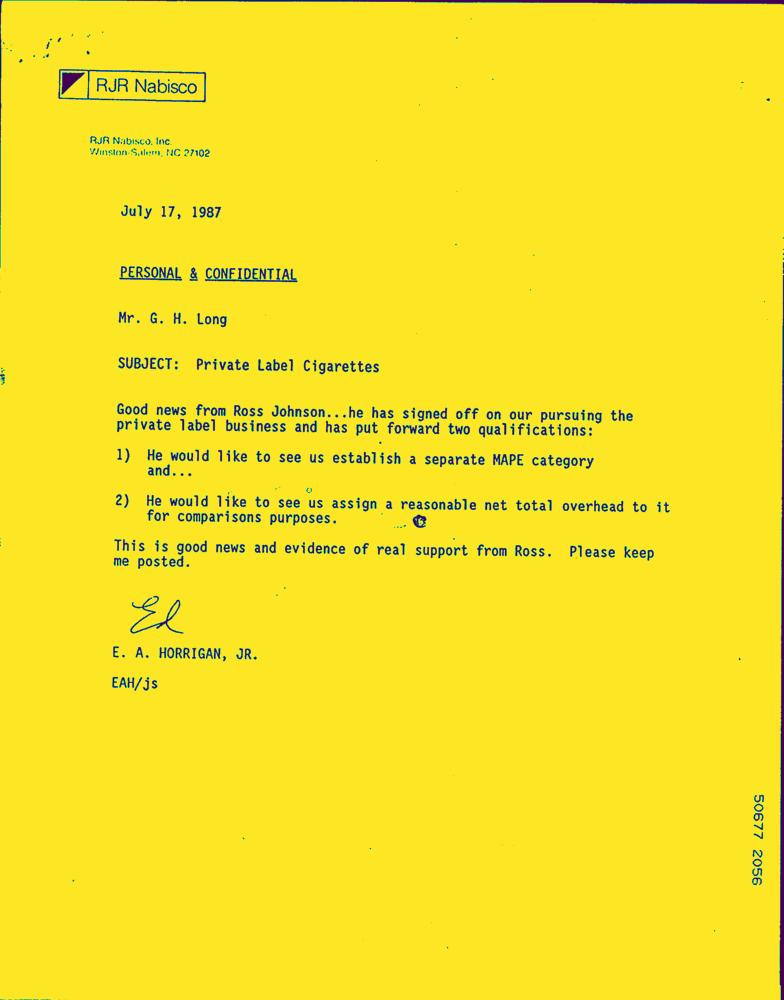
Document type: Letter-Doc